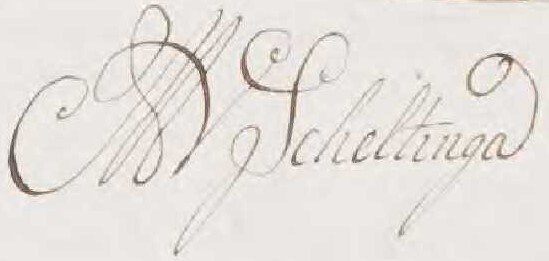
Signature of: martinus van scheltinga